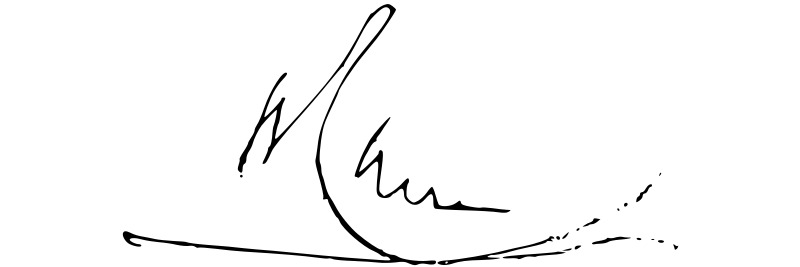
Signature of: mohammed abdi hashi